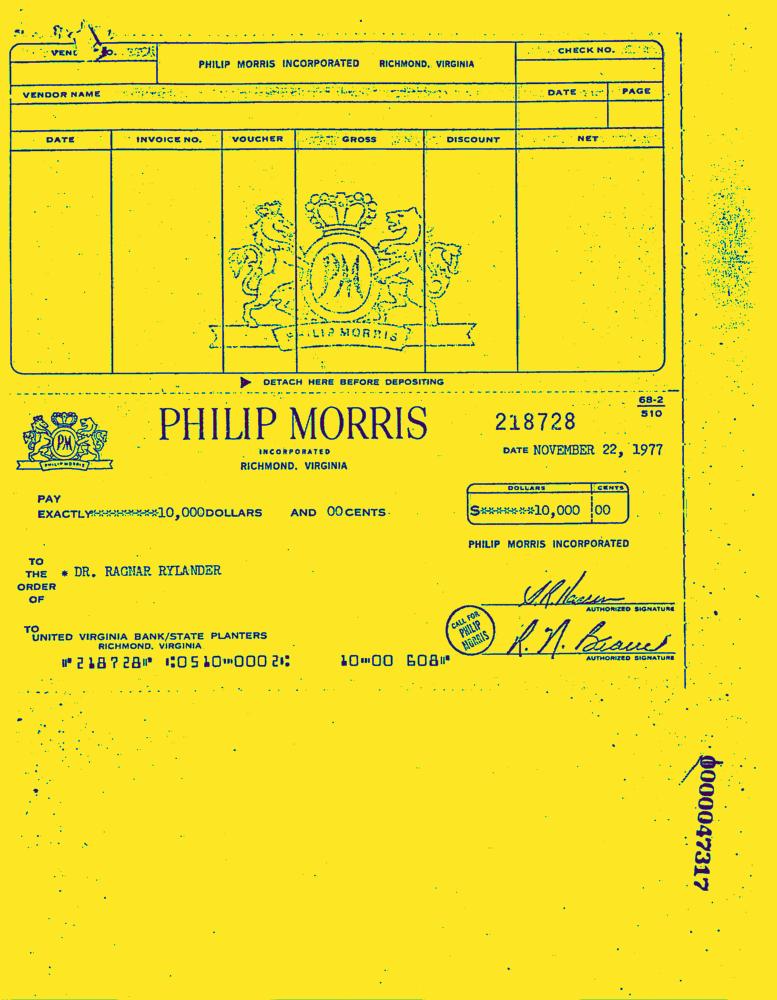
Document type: Invoice-Doc